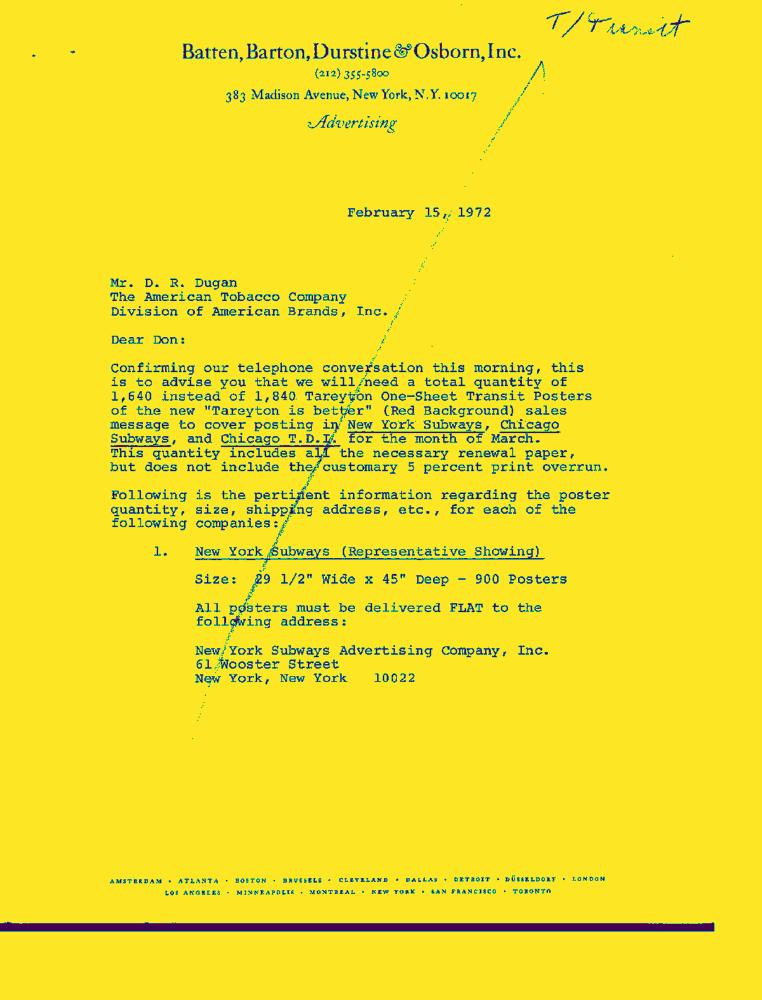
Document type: Letter-Doc